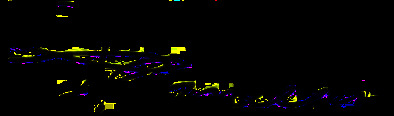
Signature of: john grimes walker